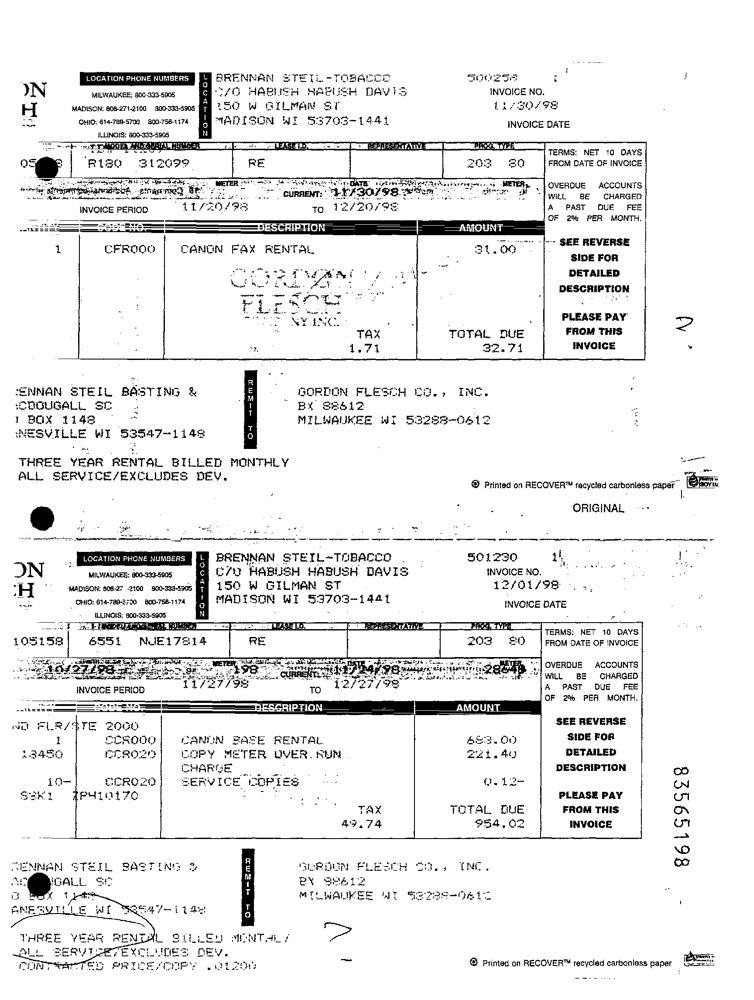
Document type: Invoice